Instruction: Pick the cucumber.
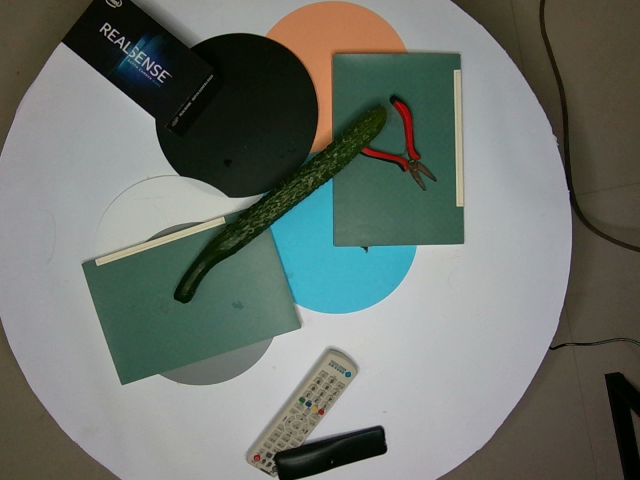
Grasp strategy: vertical